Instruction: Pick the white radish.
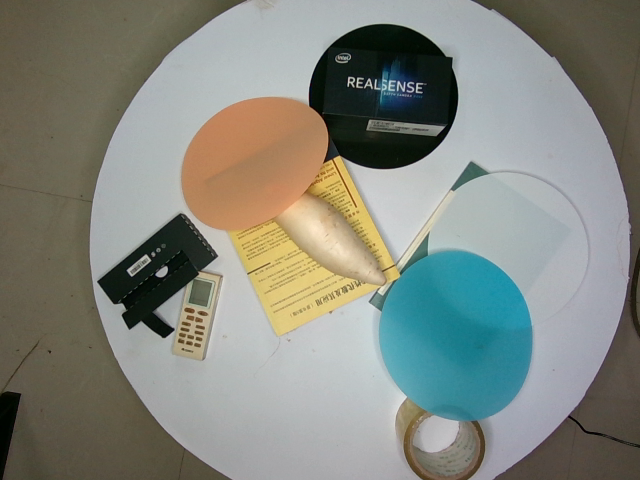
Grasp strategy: vertical